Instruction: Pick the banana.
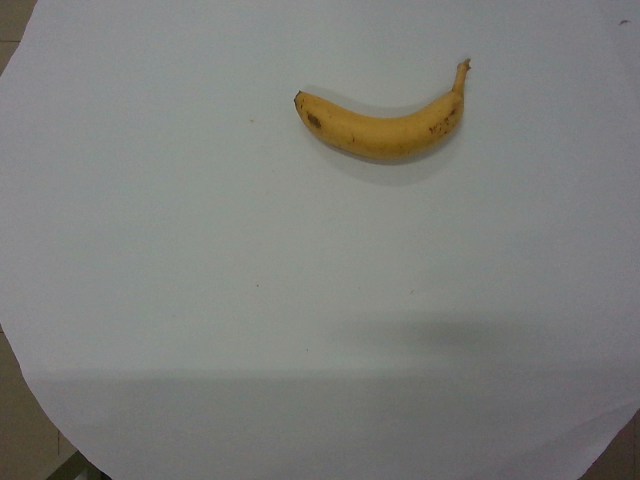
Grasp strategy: vertical